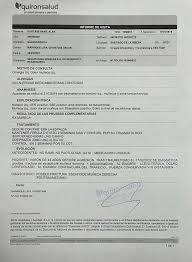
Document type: Invoice